Question: What is the main concern?
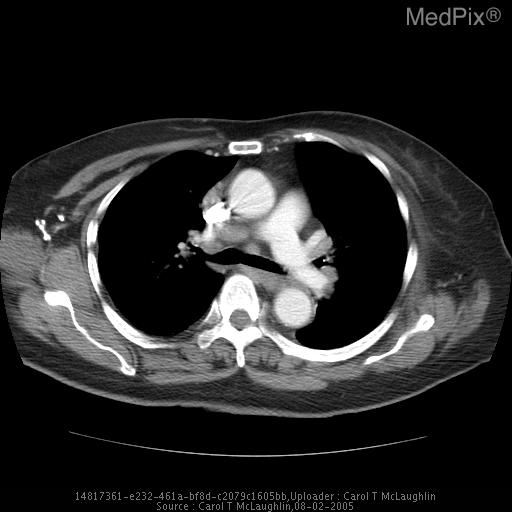
Answer: The findings suggest Bulky mediastinal and hilar lymphadenopathy including the pre-vascular space, AP window, and pretracheal, subcarinal, and bilateral perihilar regions.. Pre-vascular, AP window, pretracheal, subcarinal, and bilateral perihilar lymph nodes.. The patient might have a history of 74 y/o female with h/o Sjogren's syndrome with left parotid mass and incidental note of upper mediastinal lymph nodes on CT of the neck..